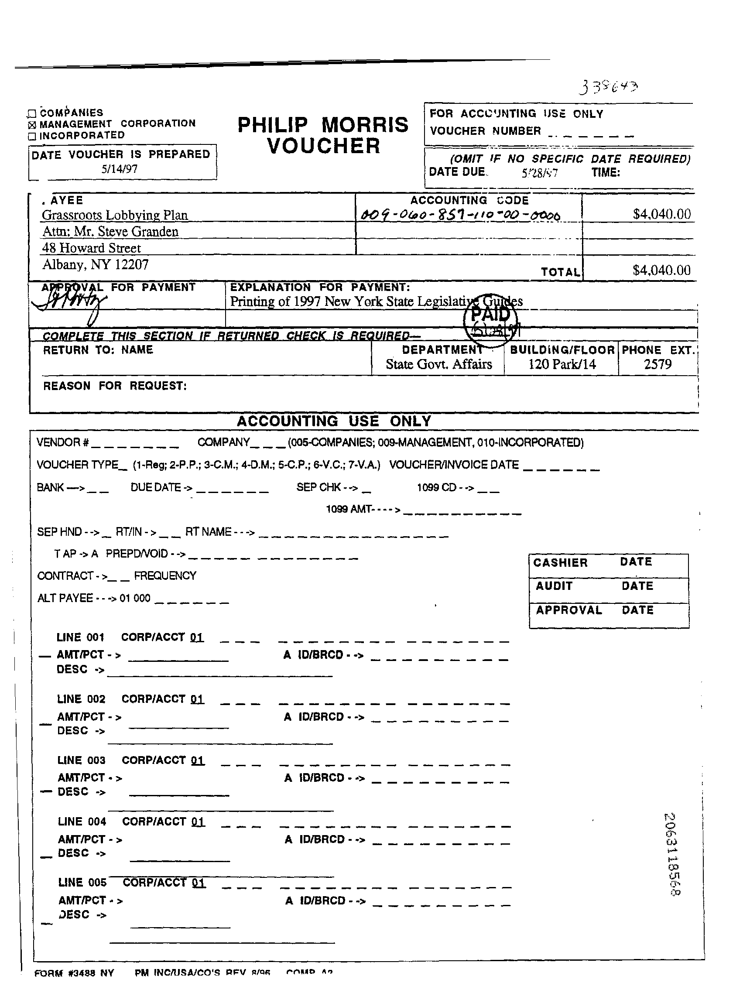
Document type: Invoice